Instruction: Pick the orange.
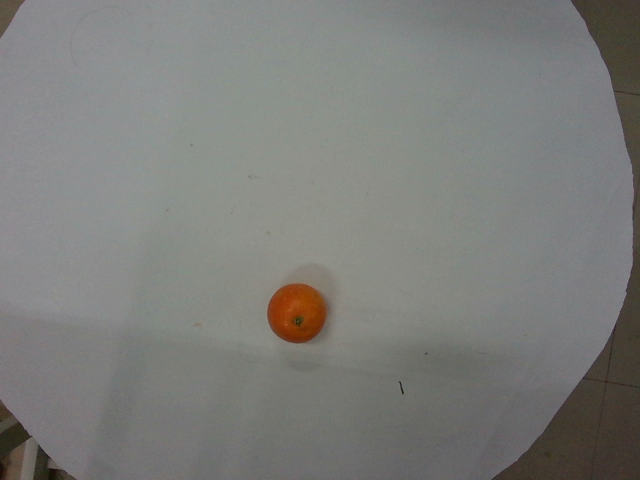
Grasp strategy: vertical